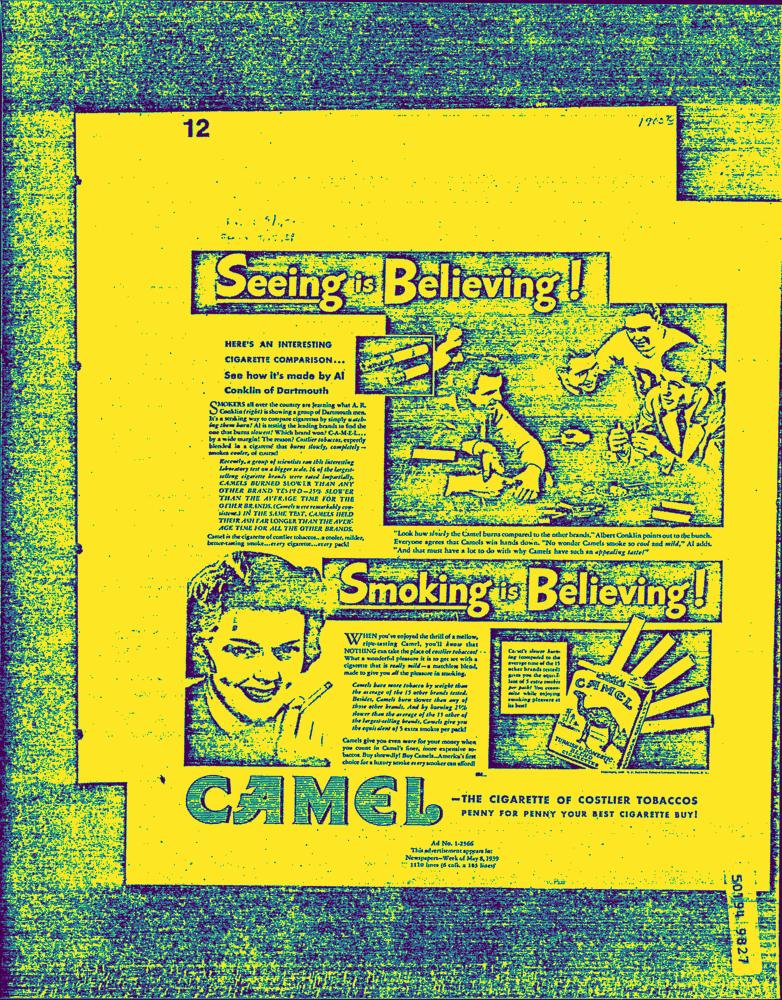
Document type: AD